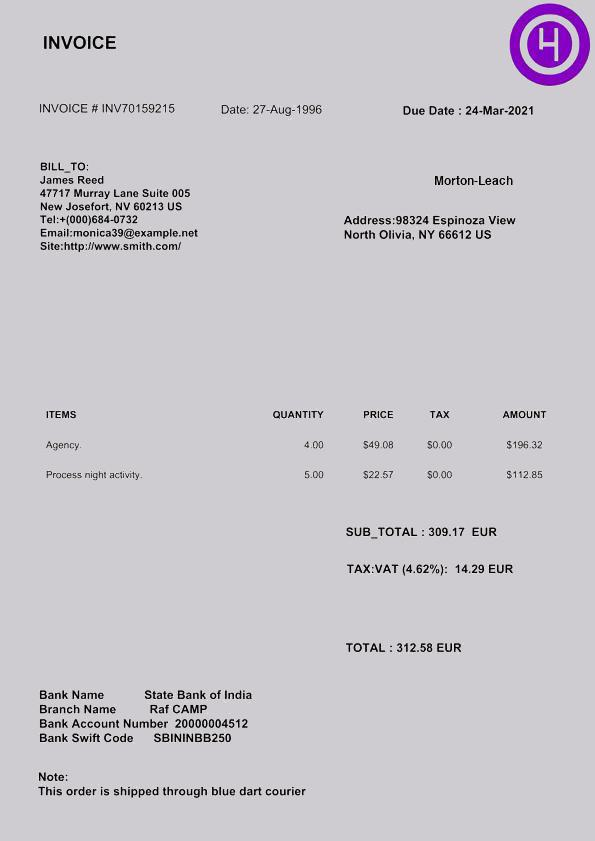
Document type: Invoice